Question: What could the diagnosis suggest?
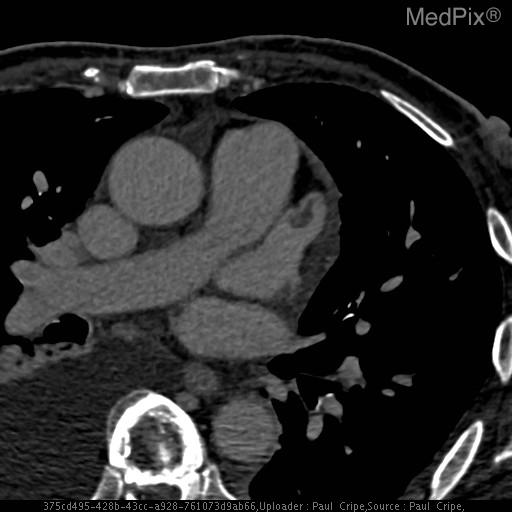
Answer: The possible diagnosis includes Infective endocarditis
Left atrial myxoma
Papillary fibroelastoma
Metastatic disease.